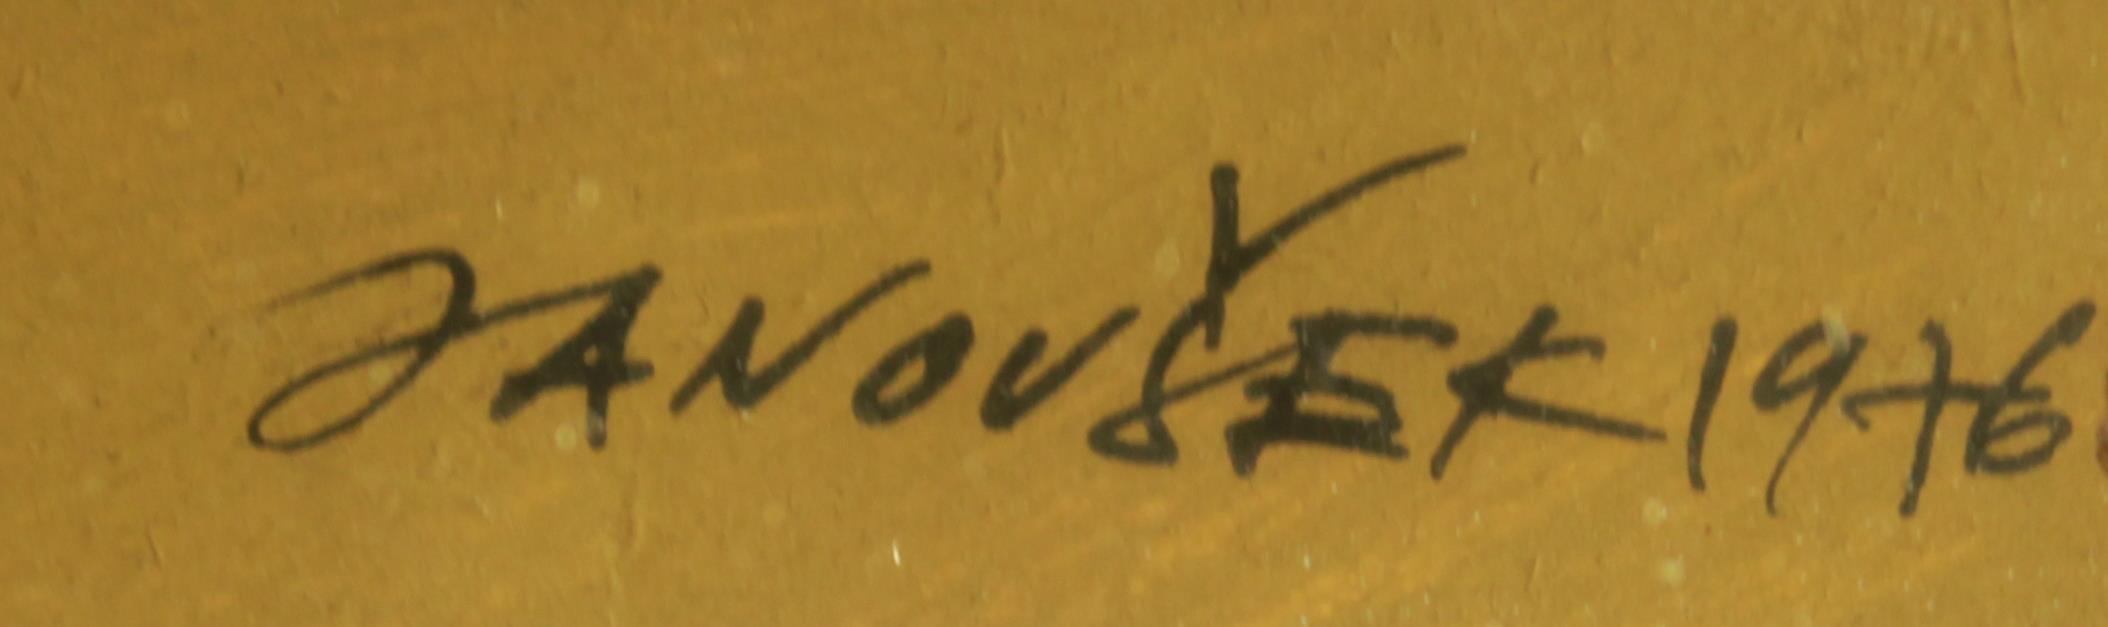
Signature of: vladimír janoušek